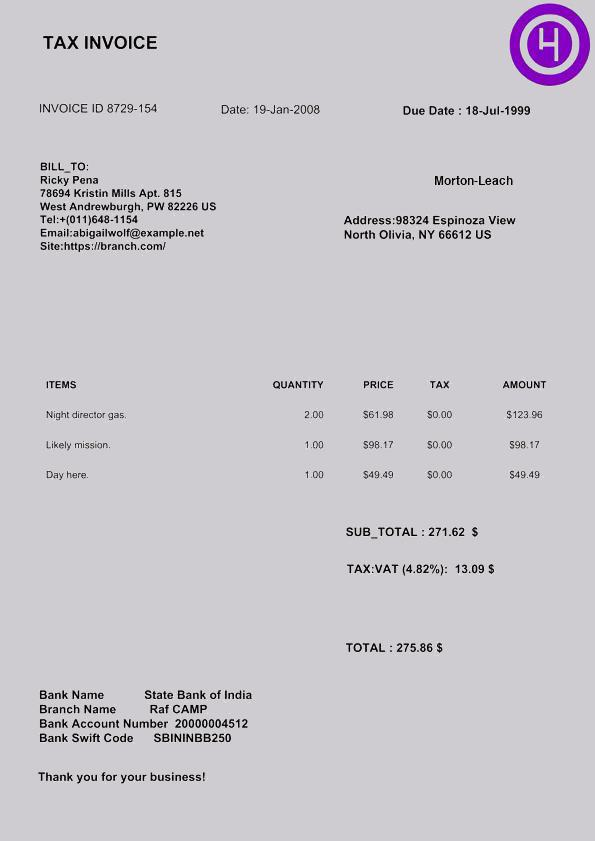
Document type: Invoice